Question: What type of tax is indicated in the document, personal property or real estate?
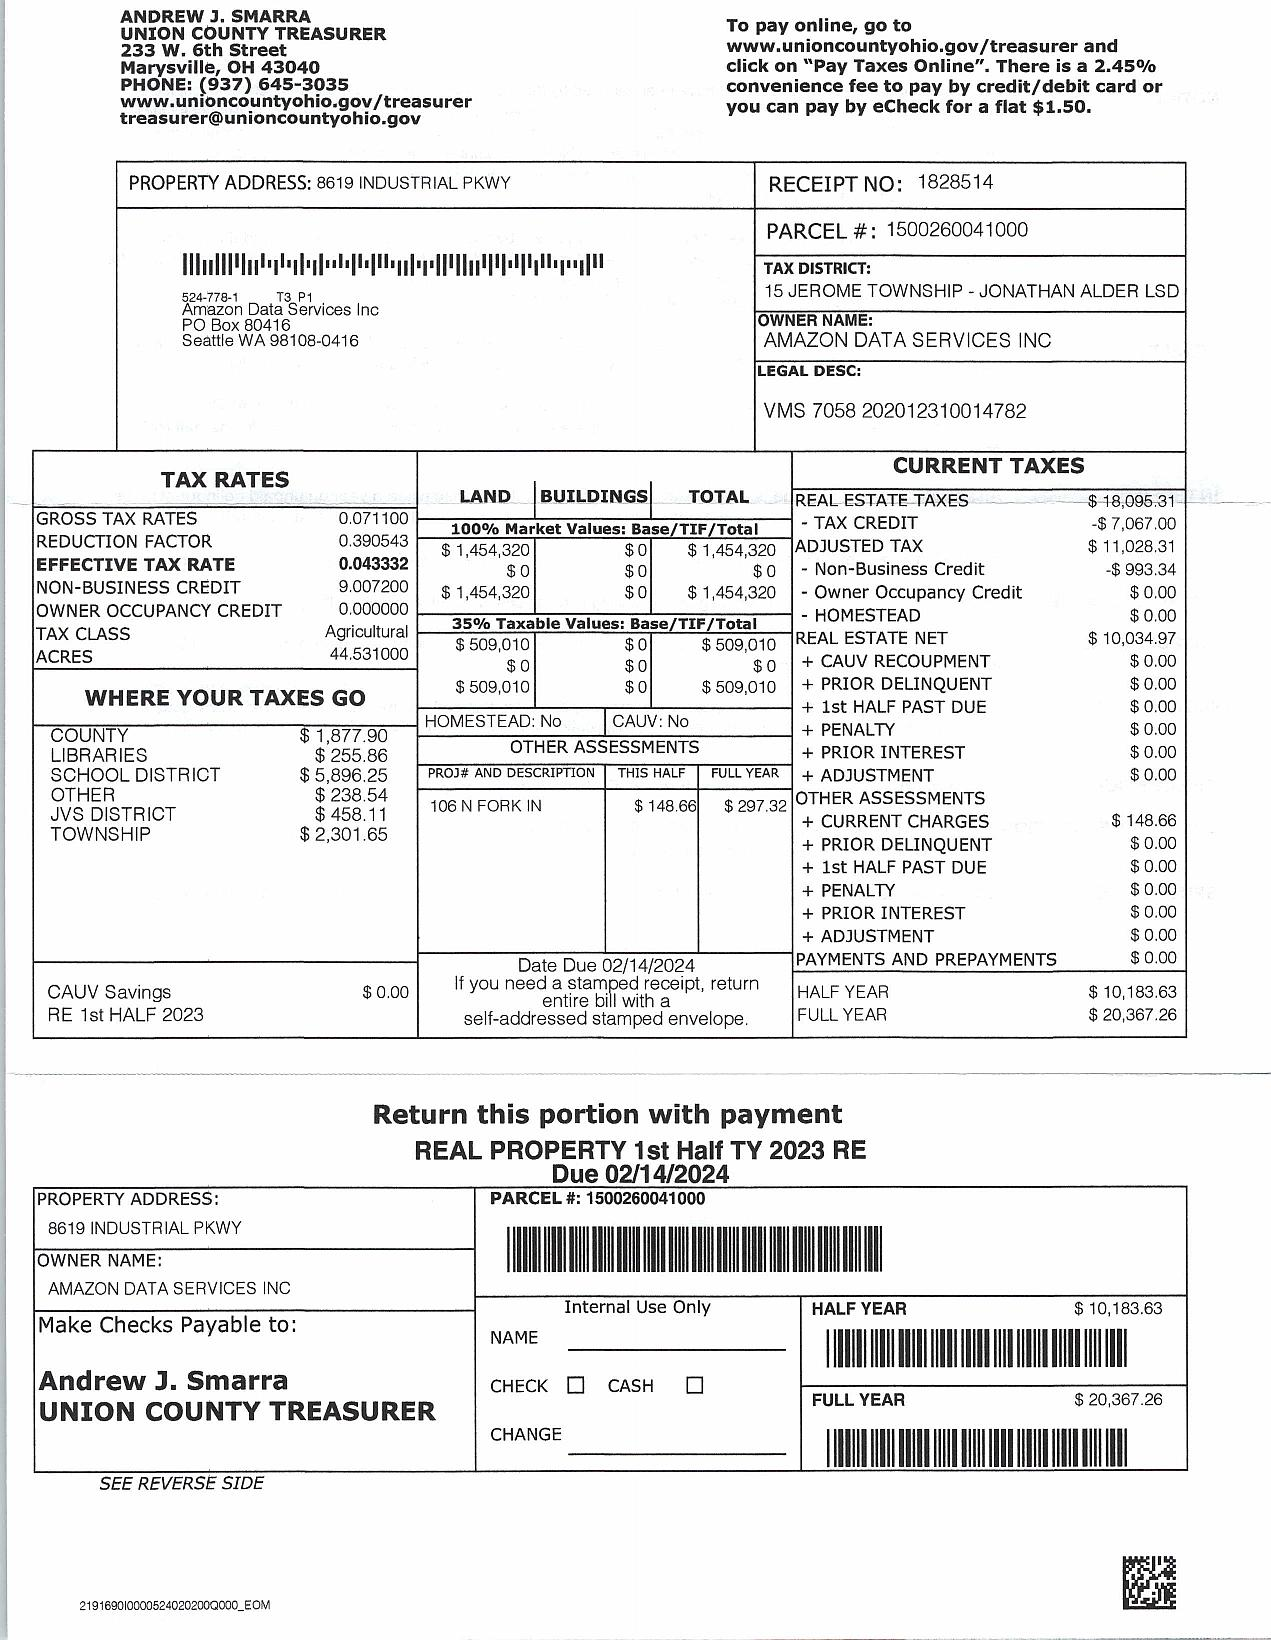
Answer: "REAL ESTATE TAXES"